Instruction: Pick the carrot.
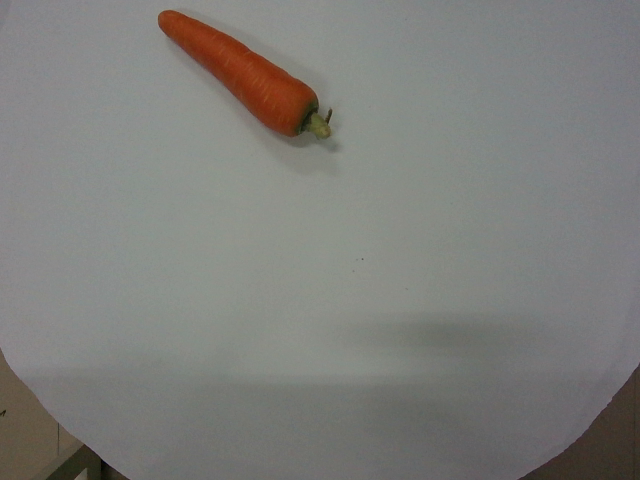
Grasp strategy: vertical